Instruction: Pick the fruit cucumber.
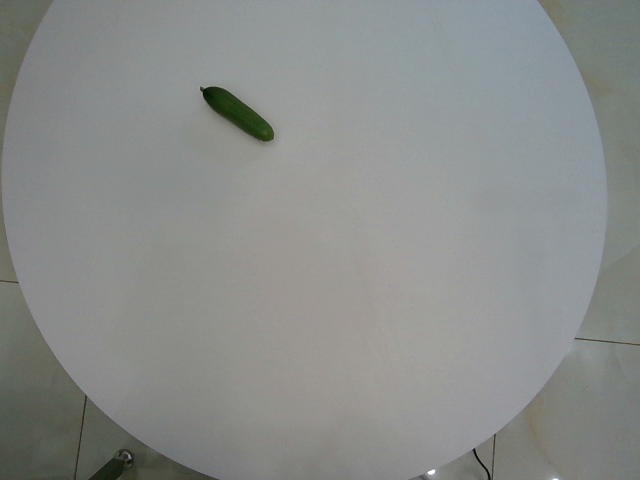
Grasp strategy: vertical